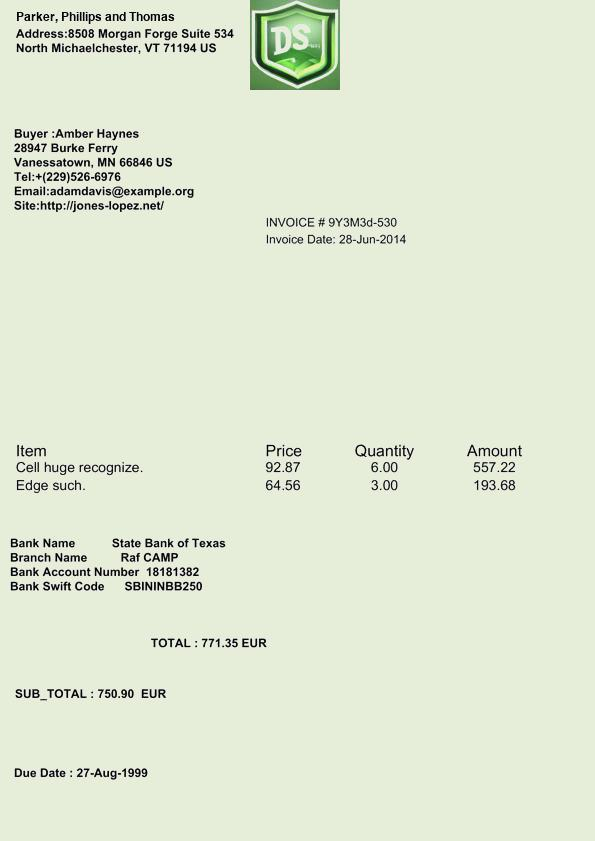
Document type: Invoice